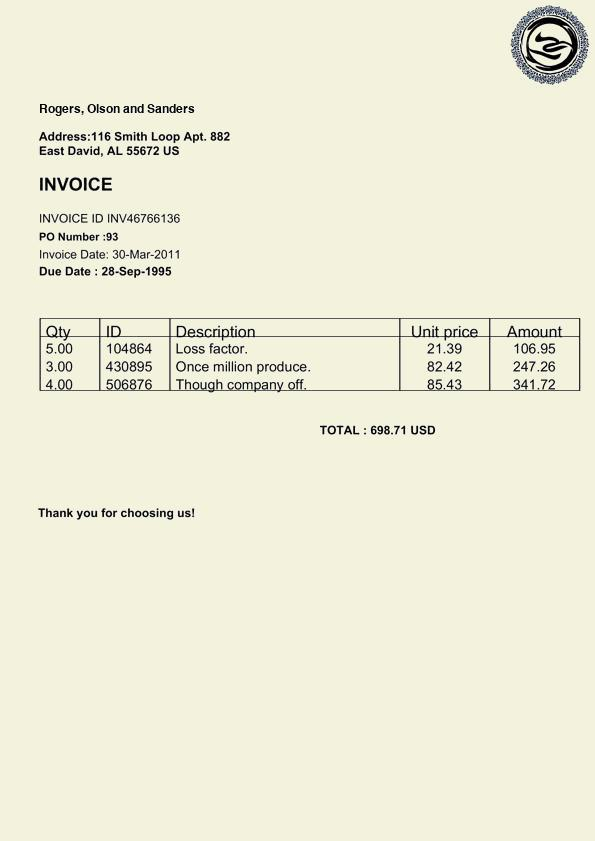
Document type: Invoice